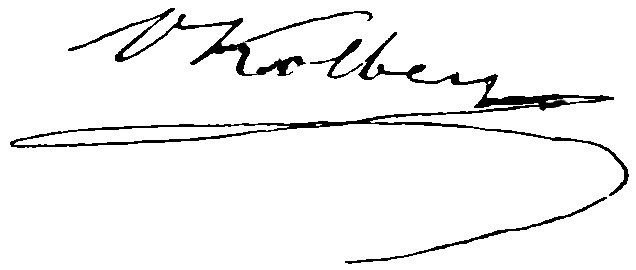
Signature of: oskar kolberg